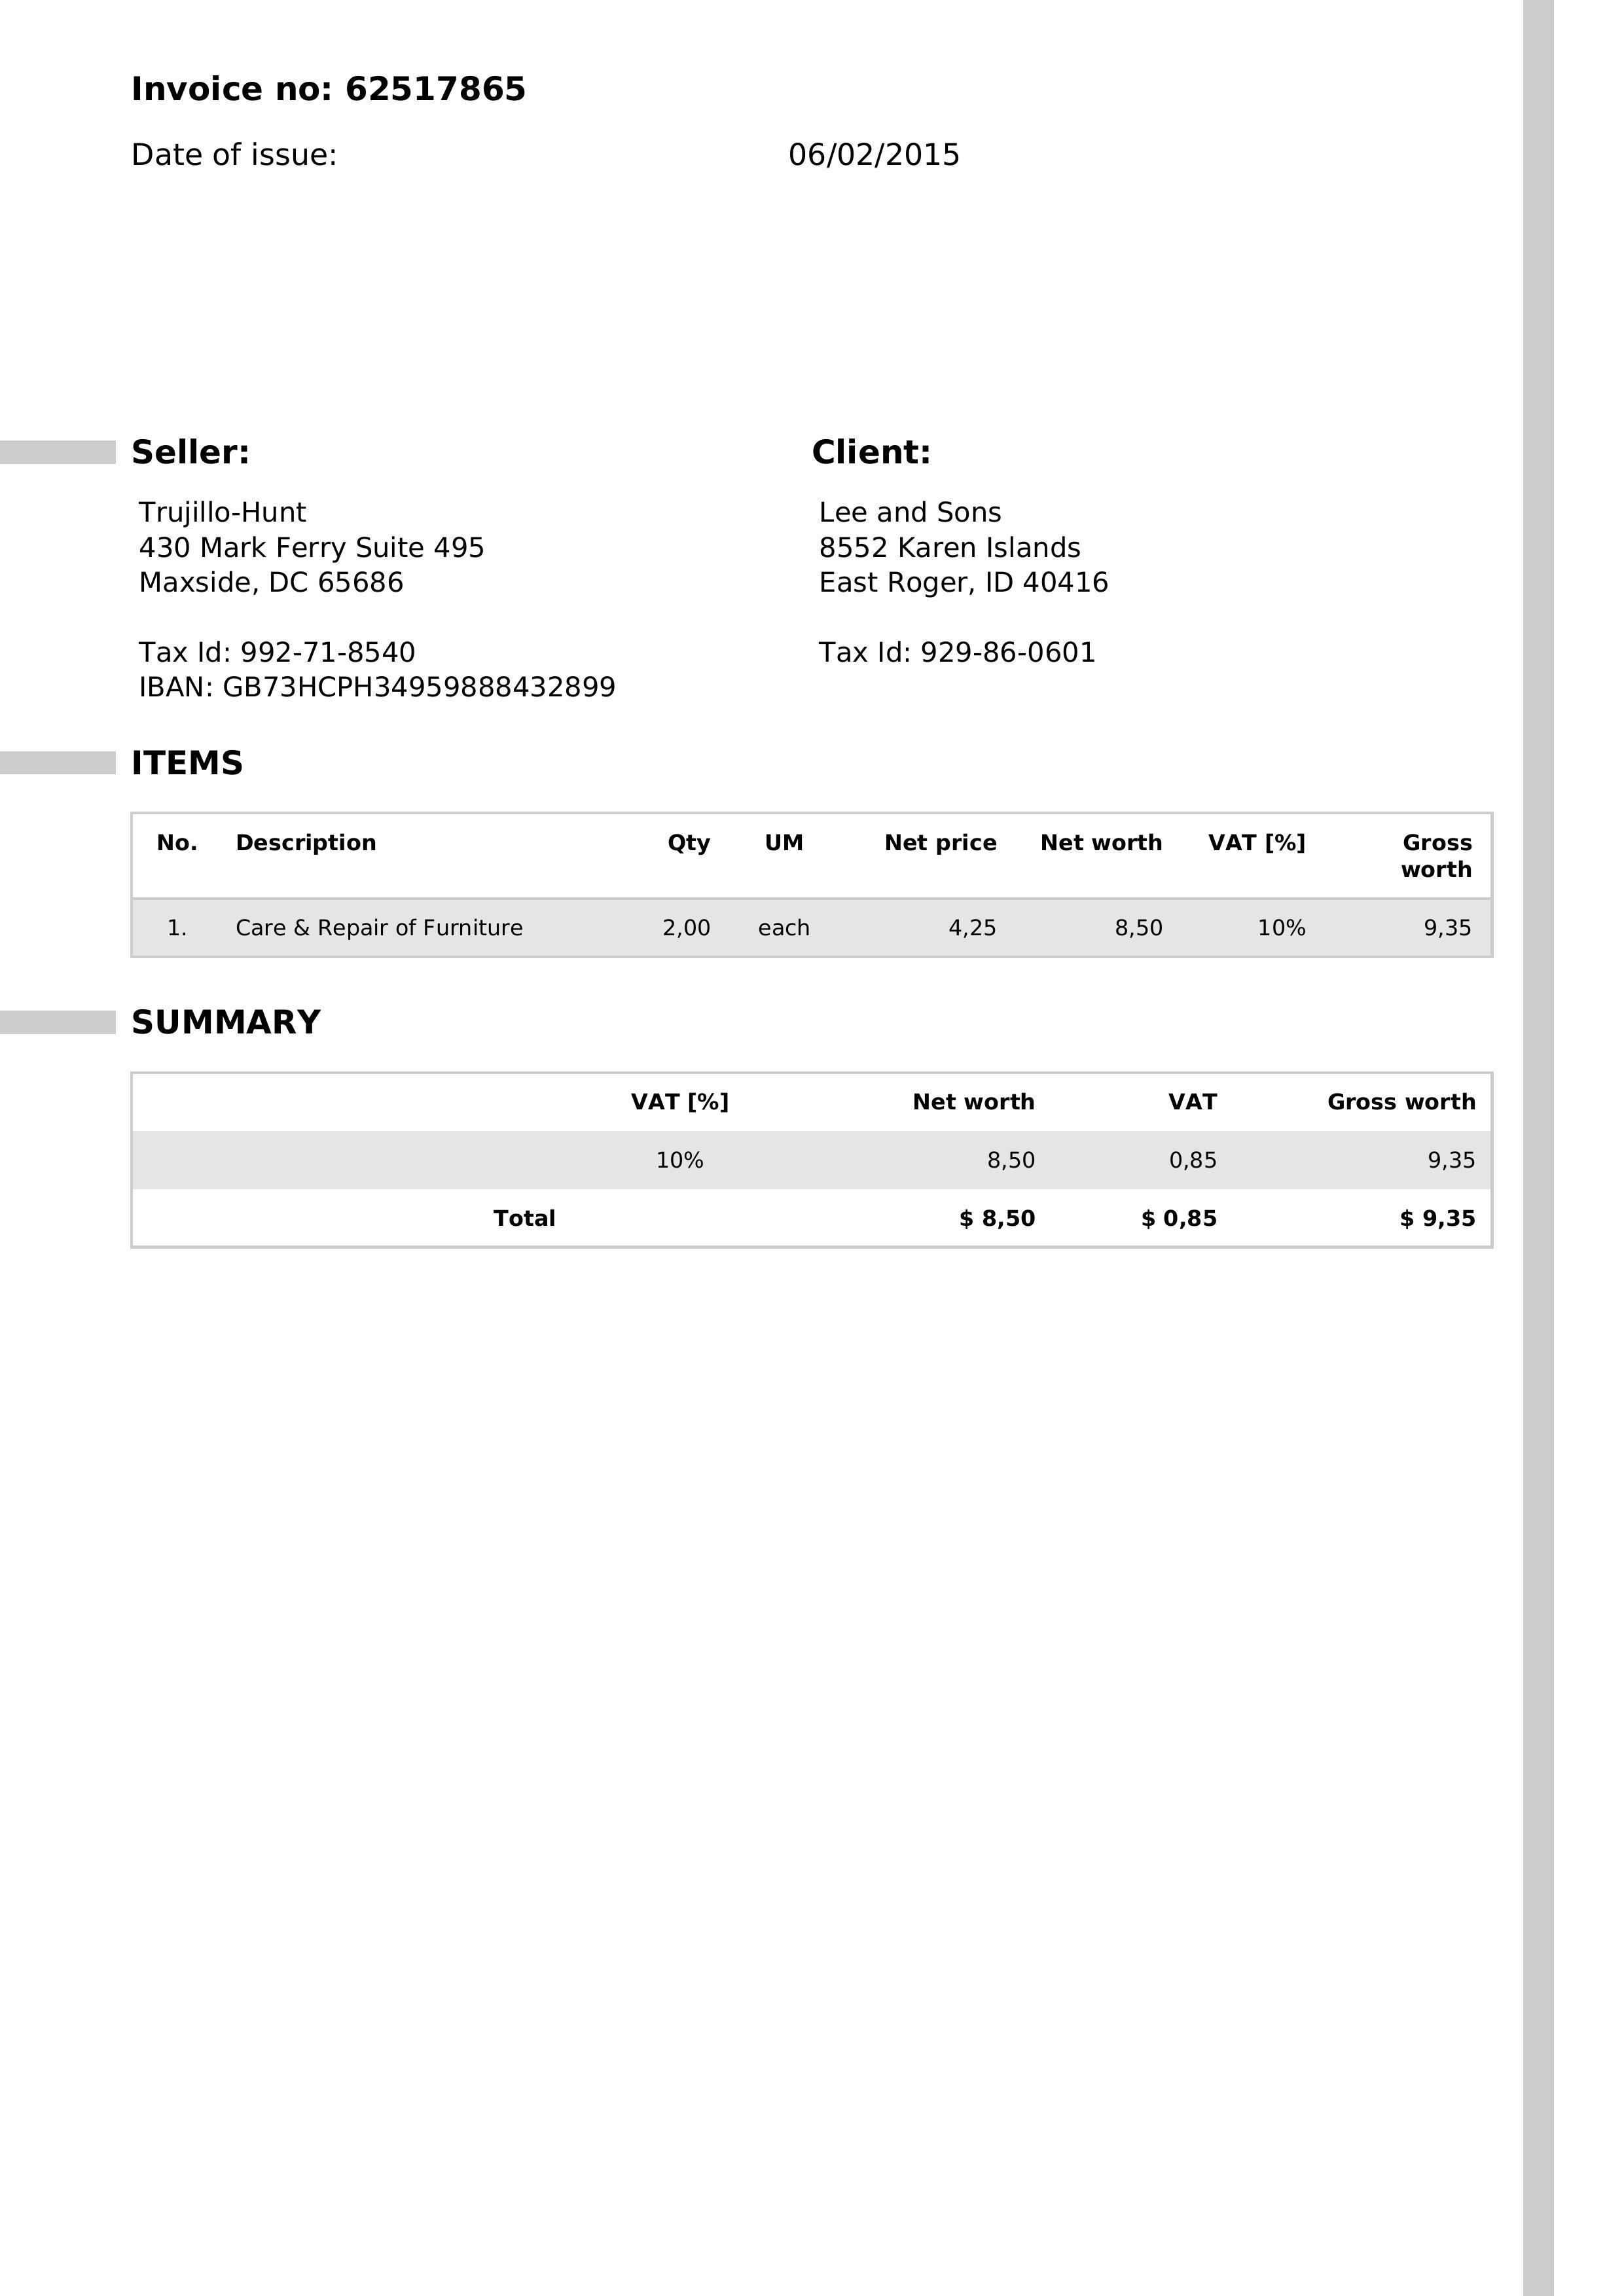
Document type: Invoice